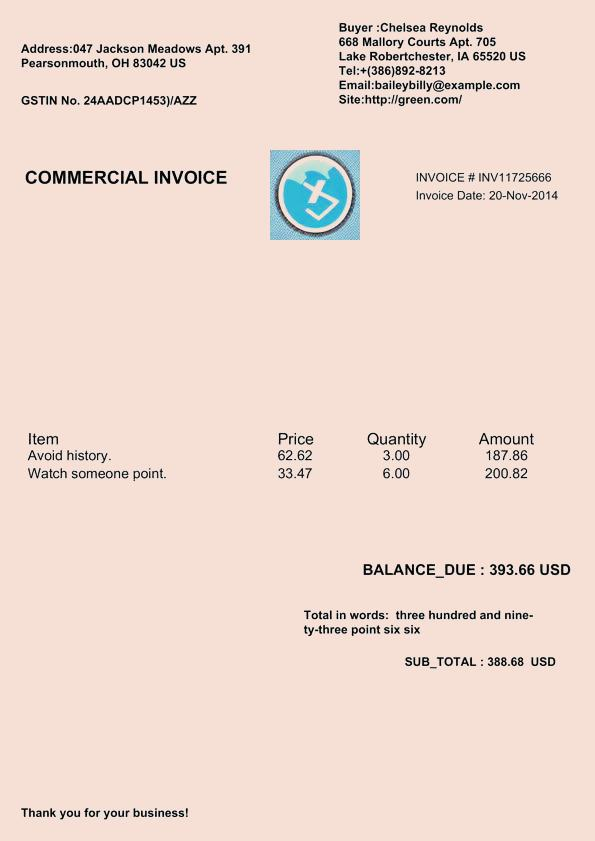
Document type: Invoice